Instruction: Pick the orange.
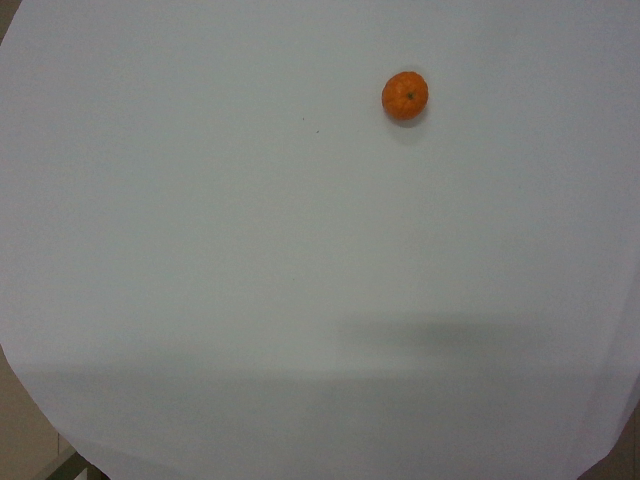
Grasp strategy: vertical